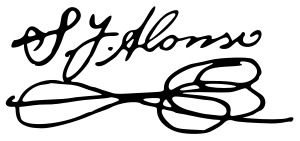
Signature of: severo fernández